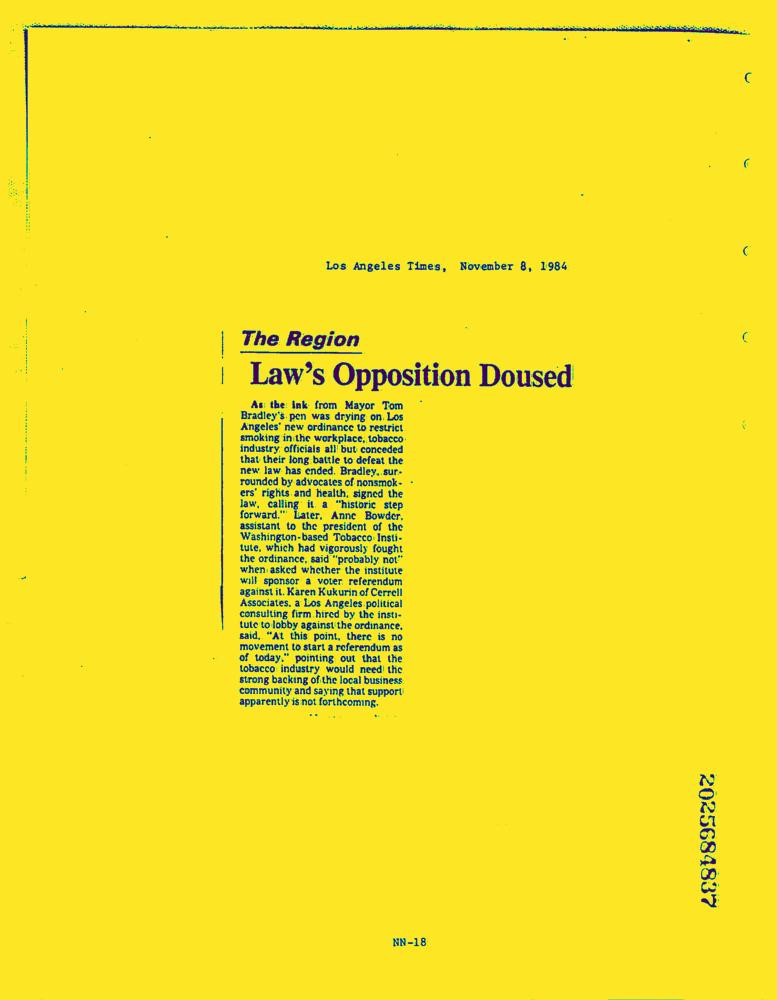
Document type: News-Article